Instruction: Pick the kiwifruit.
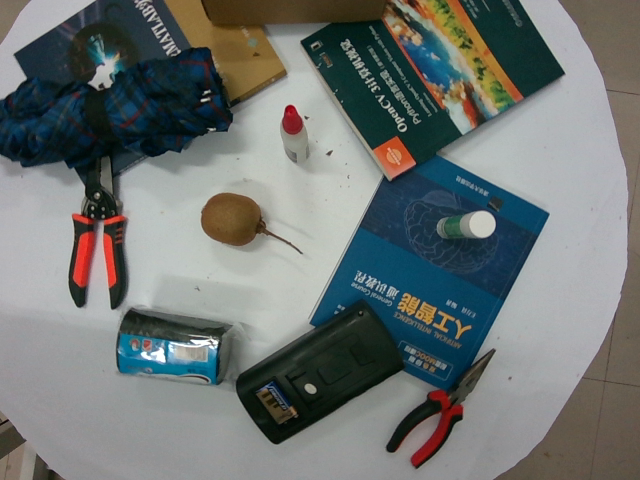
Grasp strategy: vertical